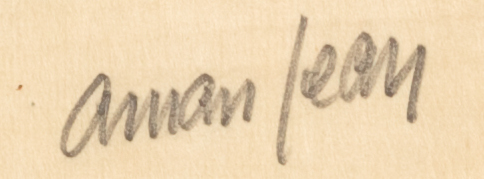
Signature of: edmond aman jean